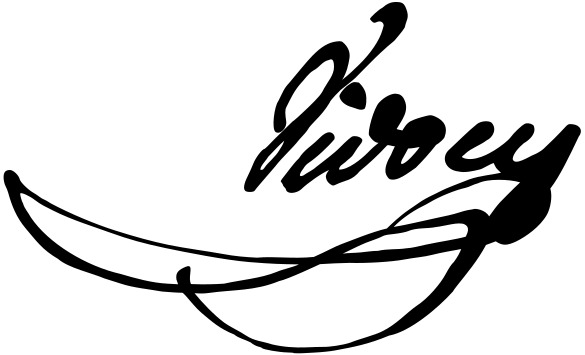
Signature of: eugène françois vidocq